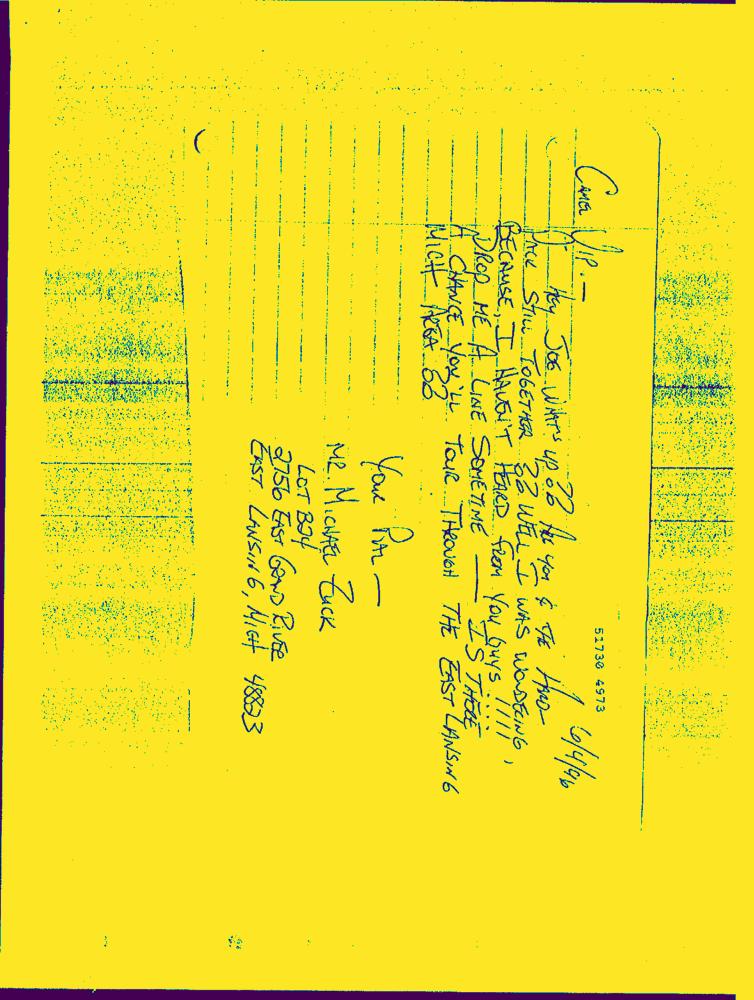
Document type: Hand-Written